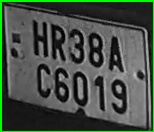
License plate number: HR 38AC 6019